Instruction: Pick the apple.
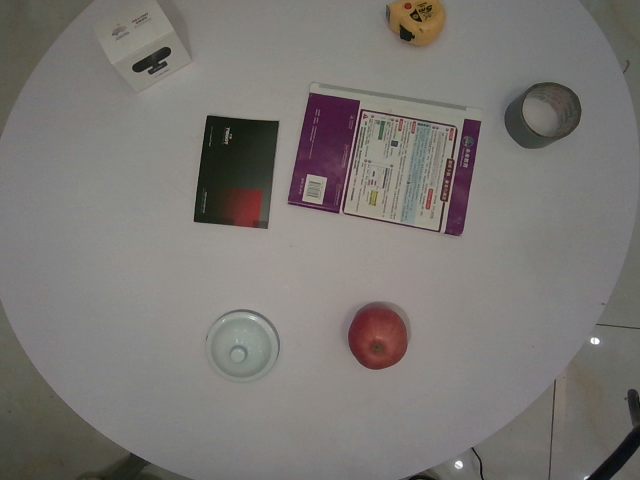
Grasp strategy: vertical